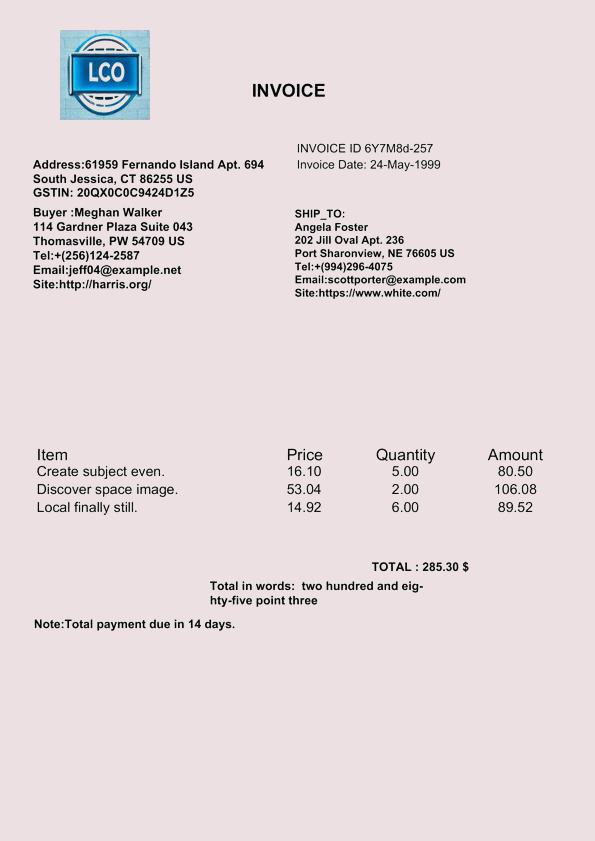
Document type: Invoice